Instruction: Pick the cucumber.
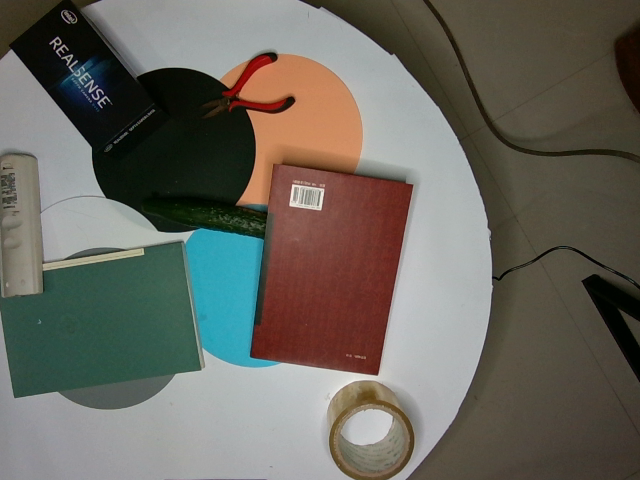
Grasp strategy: vertical